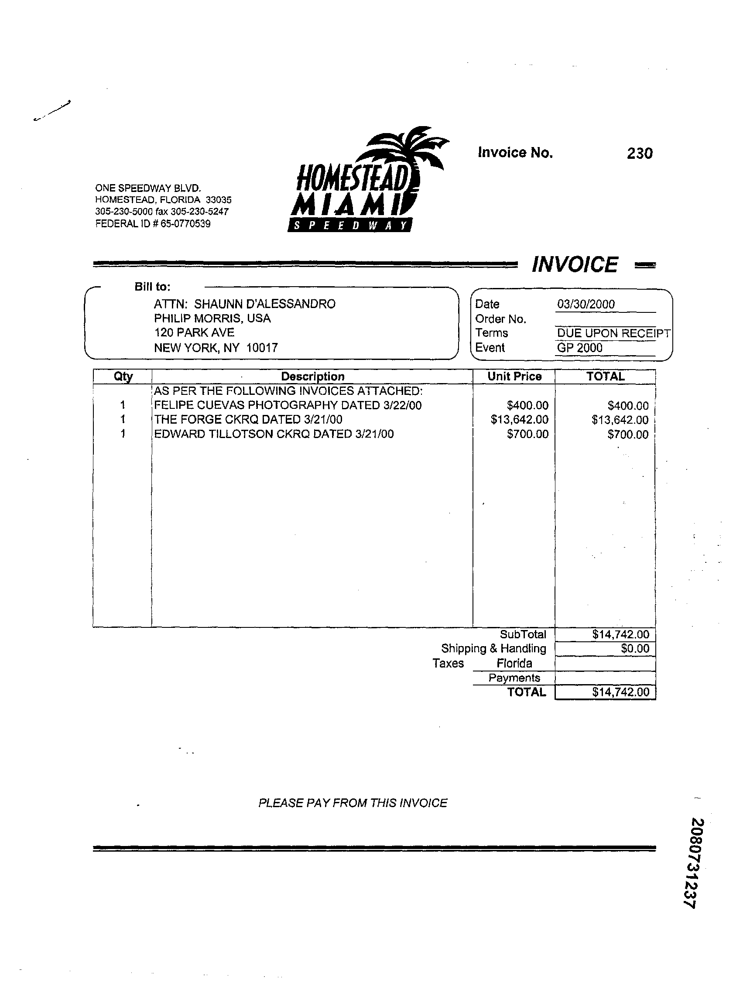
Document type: Invoice